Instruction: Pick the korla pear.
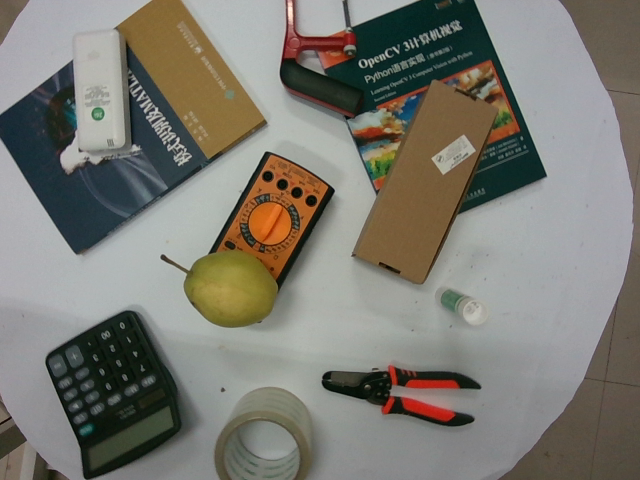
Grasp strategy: vertical